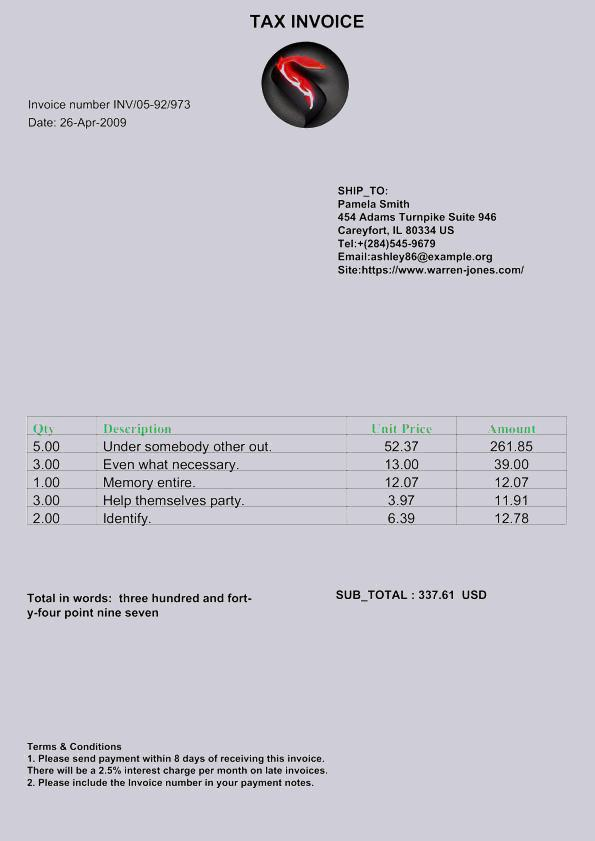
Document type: Invoice